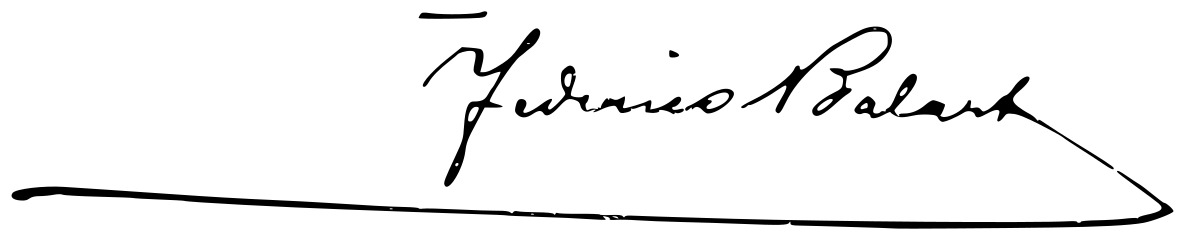
Signature of: federico balart